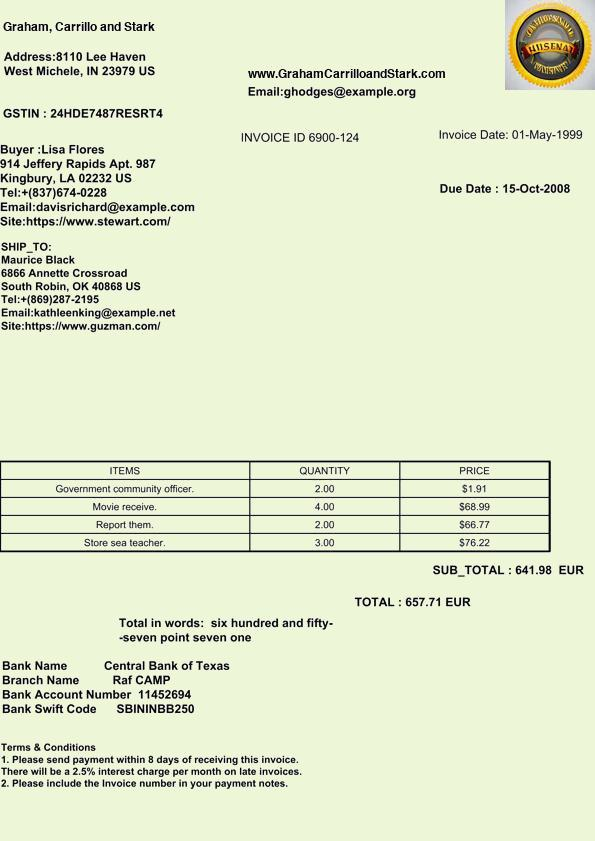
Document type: Invoice